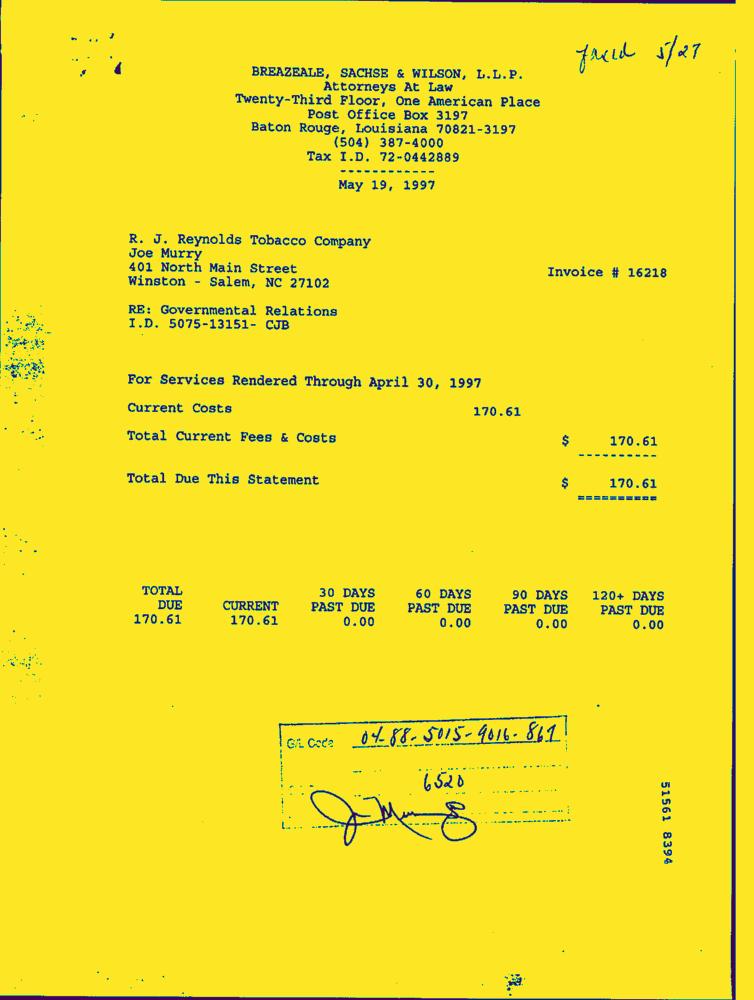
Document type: Invoice-Doc